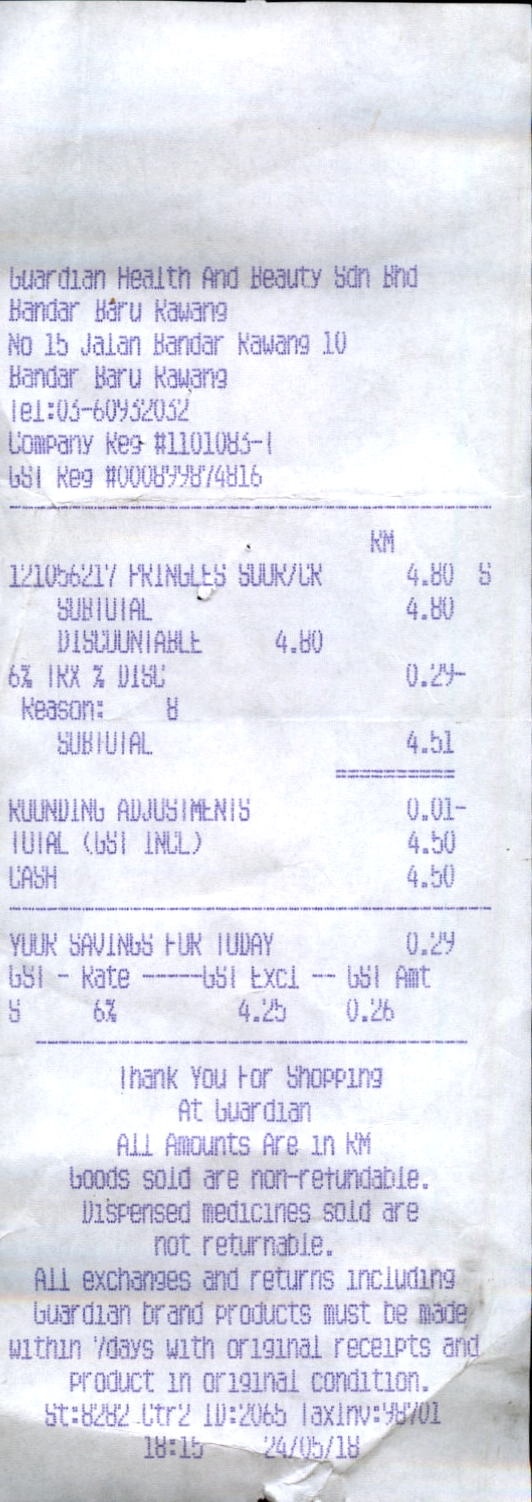
GUARDIAN HEALTH AND BEAUTY SDN BHD
BANDAR BARU RAWANG
NO 15 JALAN BANDAR RAWANG 10
BANDAR BARU RAWANG
TEL:03-60932032
COMPANY REG #1101083-1
GST REG #000899874816
121056217 PRINGLES SUUR/CR
RM
SUBTOTAL
DISCOUNTABLE
6% TRX % DISC
REASON:
SUBTOTAL
ROUNDING ADJUSTMENTS
TOTAL (GST INCL)
CASH
4.80 S
4.80
4.80
0.29-
4.51
0.01-
4.50
4.50
0.29
YOUR SAVINGS FOR TODAY
GST
S
6%
4.25
0.26
THANK YOU FOR SHOPPING
AT GUARDIAN
ALL AMOUNTS ARE IN RM
GOODS SOLD ARE NON-REFUNDABLE.
DISPENSED MEDICINES SOLD ARE
NOT RETURNABLE.
ALL EXCHANGES AND RETURNS INCLUDING
GUARDIAN BRAND PRODUCTS MUST BE MADE
WITHIN 7DAYS WITH ORIGINAL RECEIPTS AND
PRODUCT IN ORIGINAL CONDITION.
ST:8282 STR2 ID:2065 TAXINV:98701
18:15
8
RATE
GST EXCL
GST AMT
24/05/18